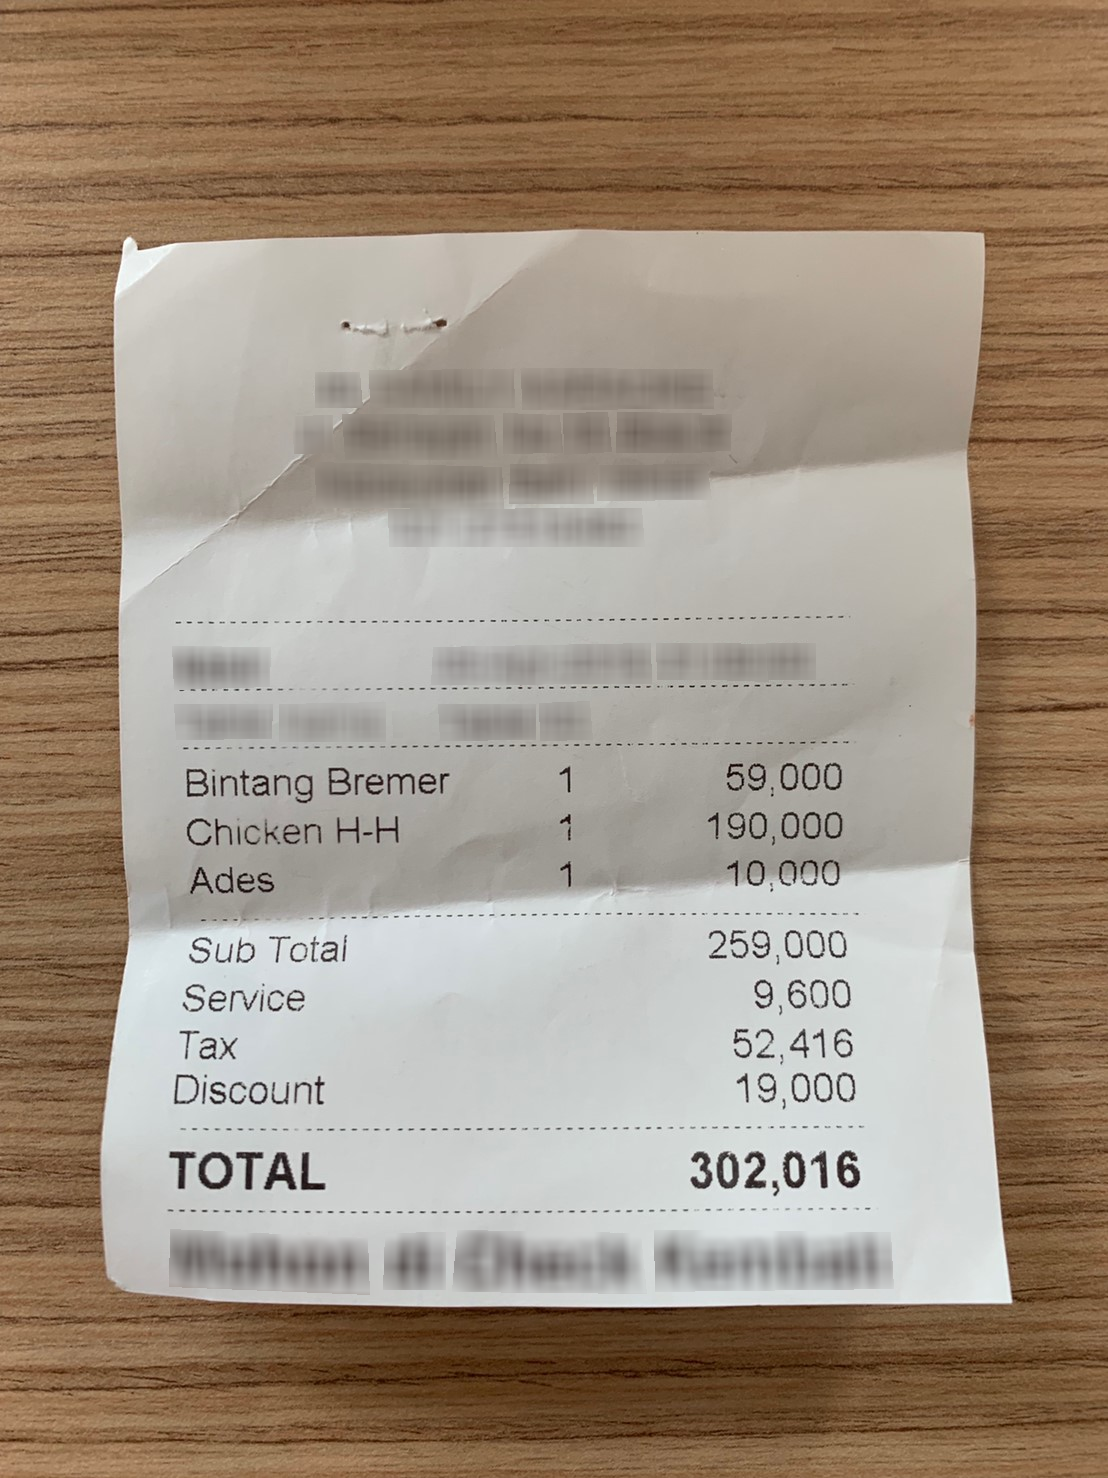
Number of items: 3
Subtotal: 259,000
Service charge: 9,600
Tax: 52,416
Total: 302,016
OCR text regions:
text: Sub
text: Total
text: 259,000
text: Tax
text: 52,416
text: Service
text: 9,600
text: Discount
text: 19,000
text: Bintang
text: Bremer
text: 1
text: 59,000
text: Chicken
text: H-H
text: 1
text: 190,000
text: Ades
text: 1
text: 10,000
text: TOTAL
text: 302,016